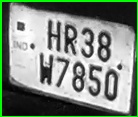
License plate number: HR 38W 7850